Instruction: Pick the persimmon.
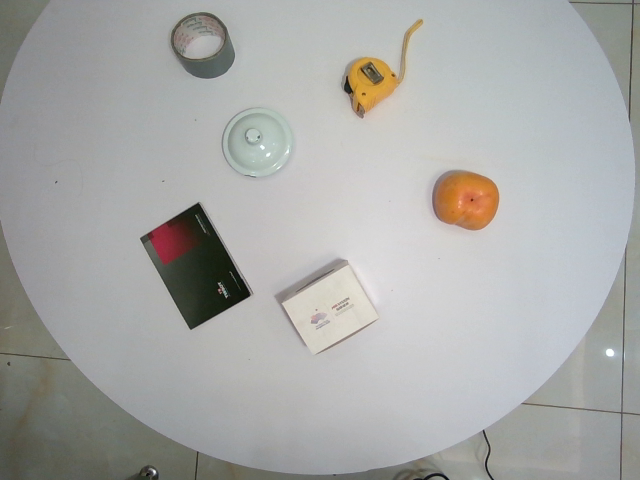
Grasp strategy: vertical